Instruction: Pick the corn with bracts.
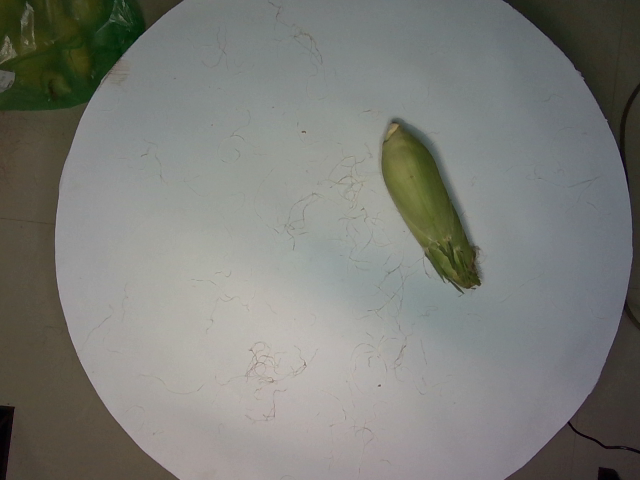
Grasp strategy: vertical